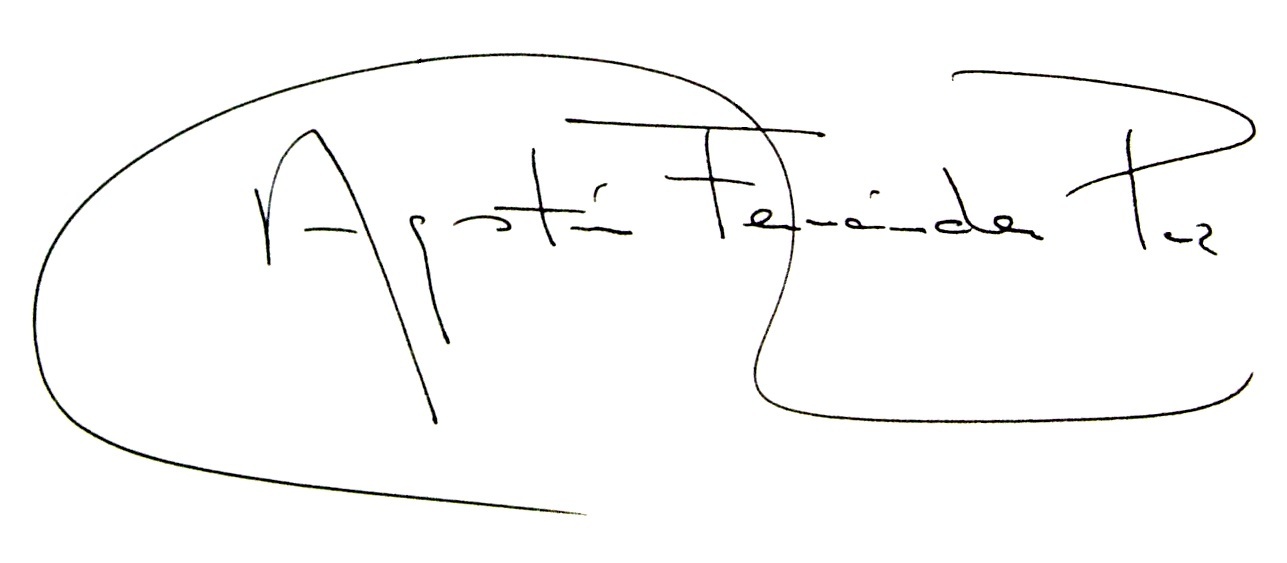
Signature of: agustín fernández paz